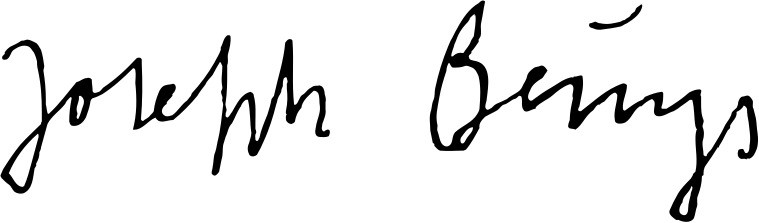
Signature of: joseph beuys